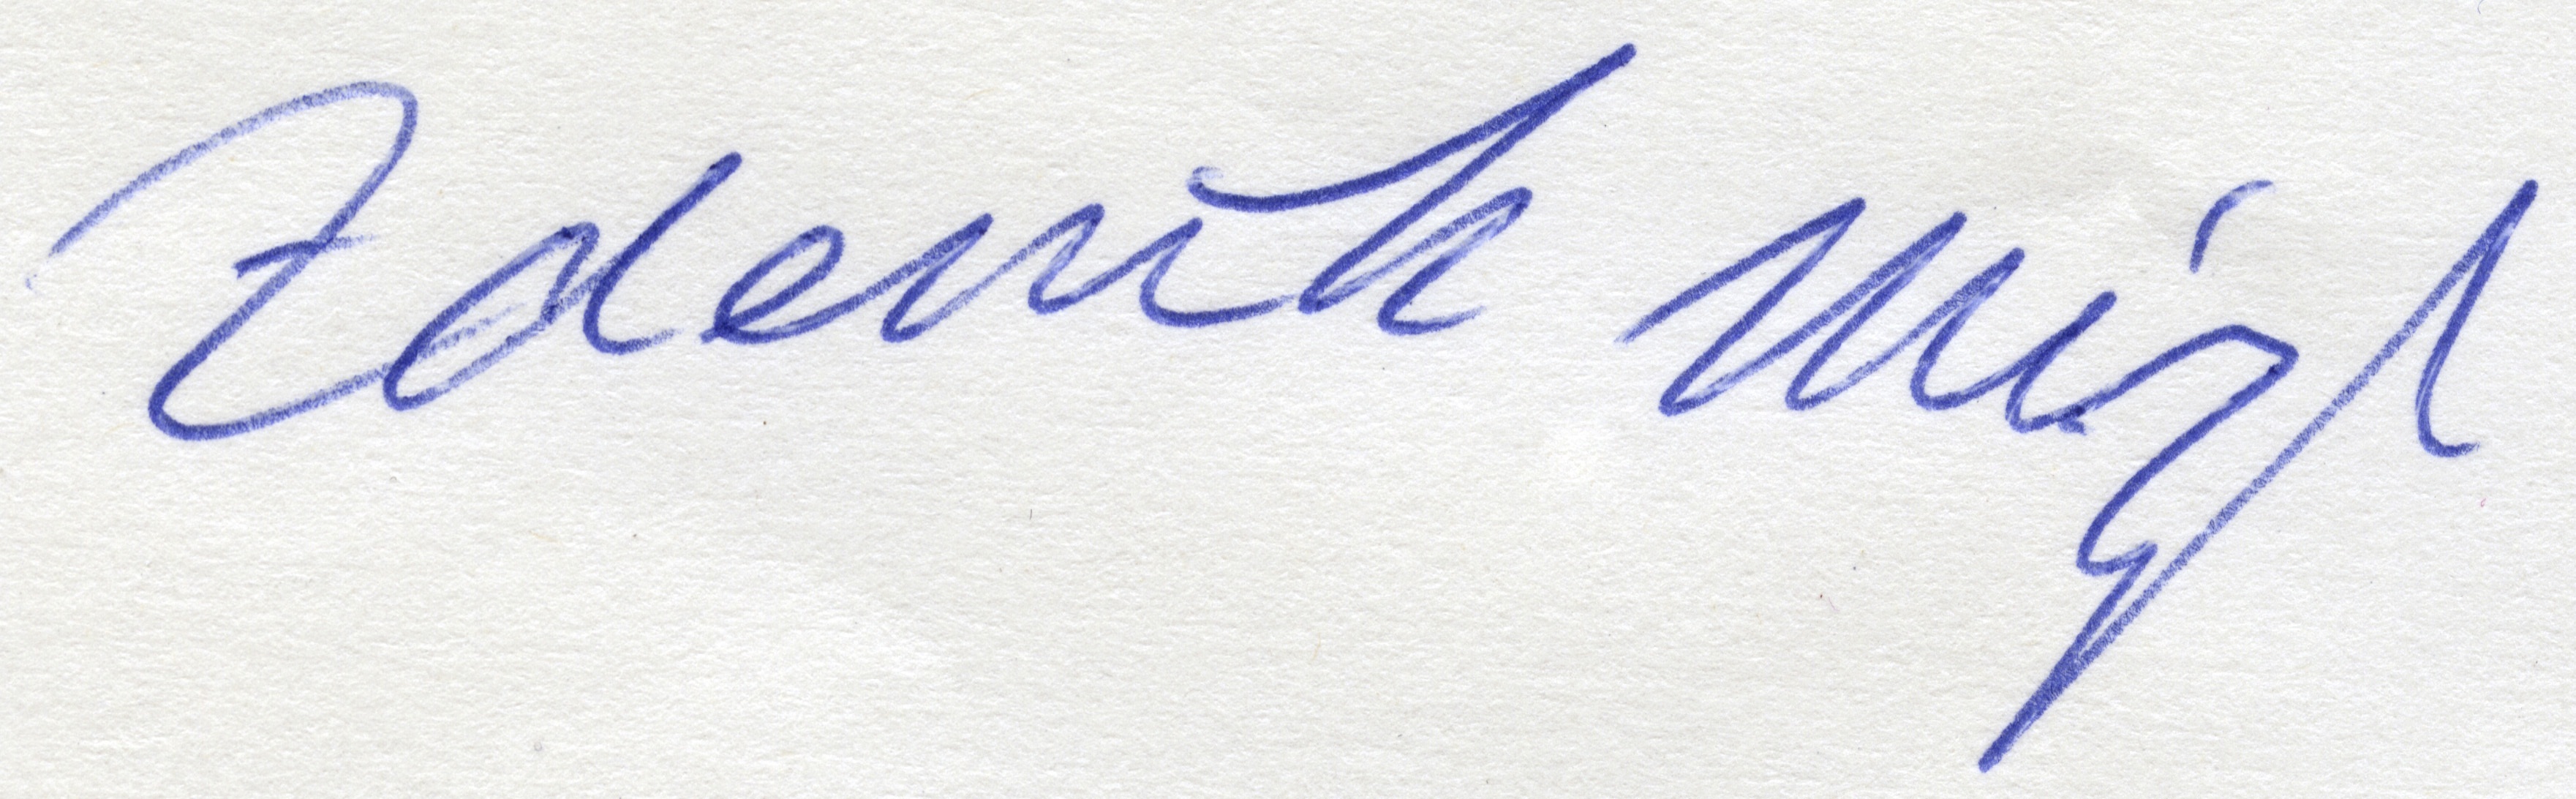
Signature of: zdeněk mézl